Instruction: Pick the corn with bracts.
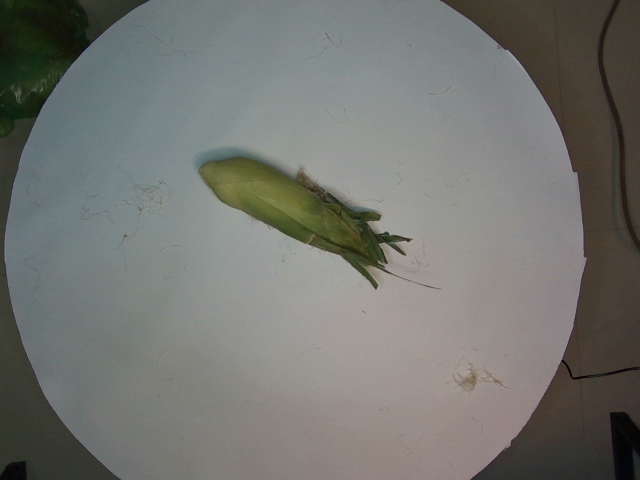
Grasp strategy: vertical